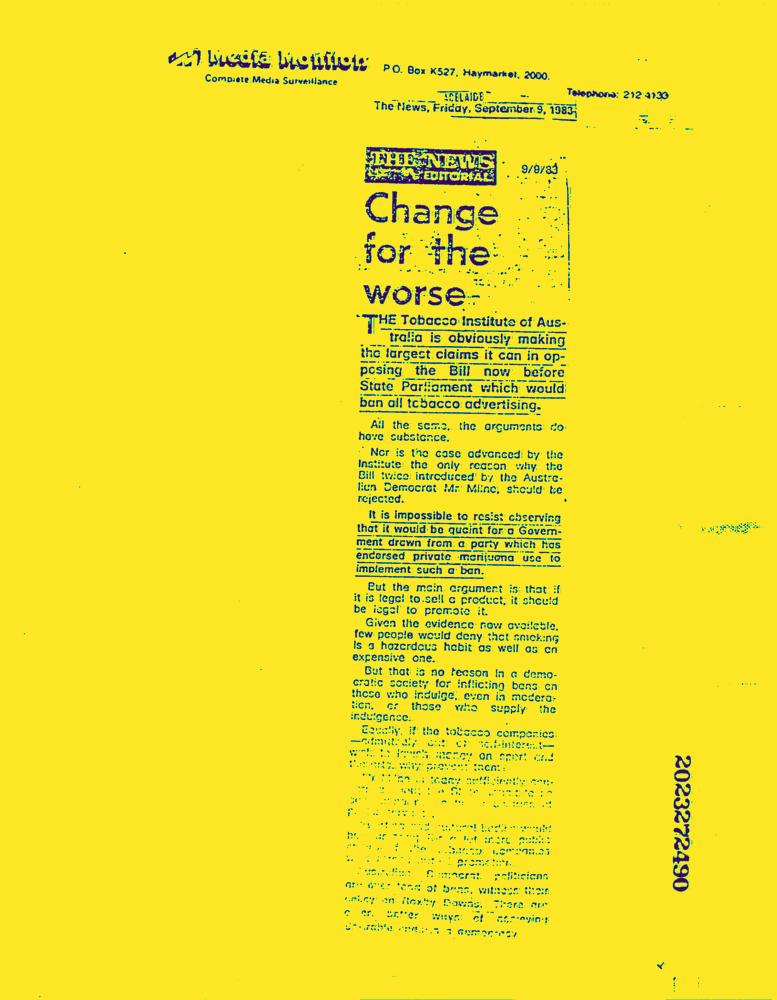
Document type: News-Article